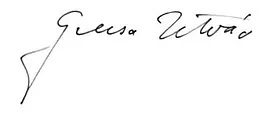
Signature of: istván grezsa